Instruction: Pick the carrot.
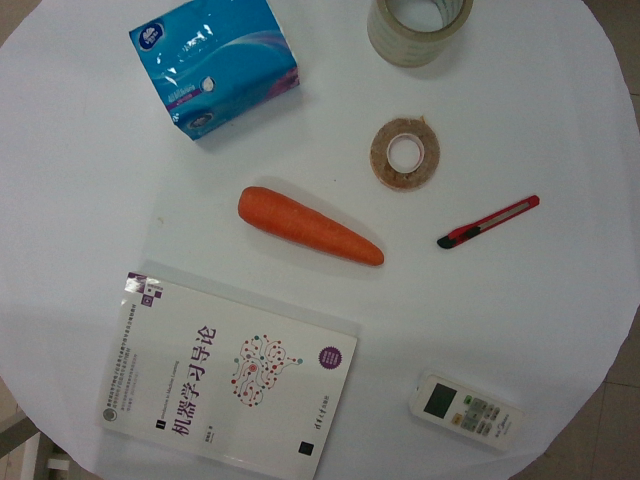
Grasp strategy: vertical